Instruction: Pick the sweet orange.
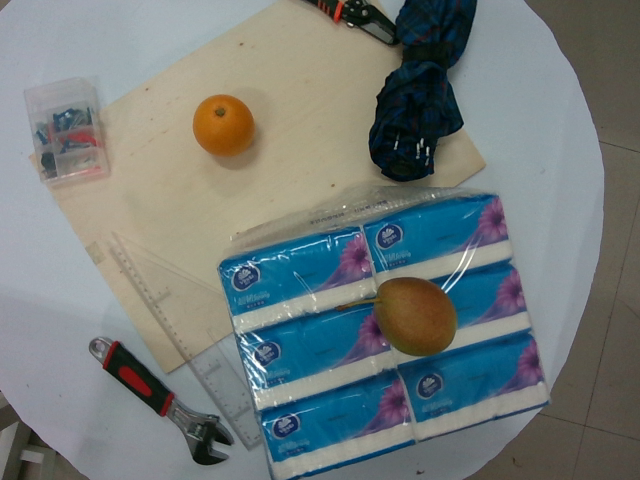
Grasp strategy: vertical